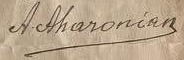
Signature of: avedis aharonyan